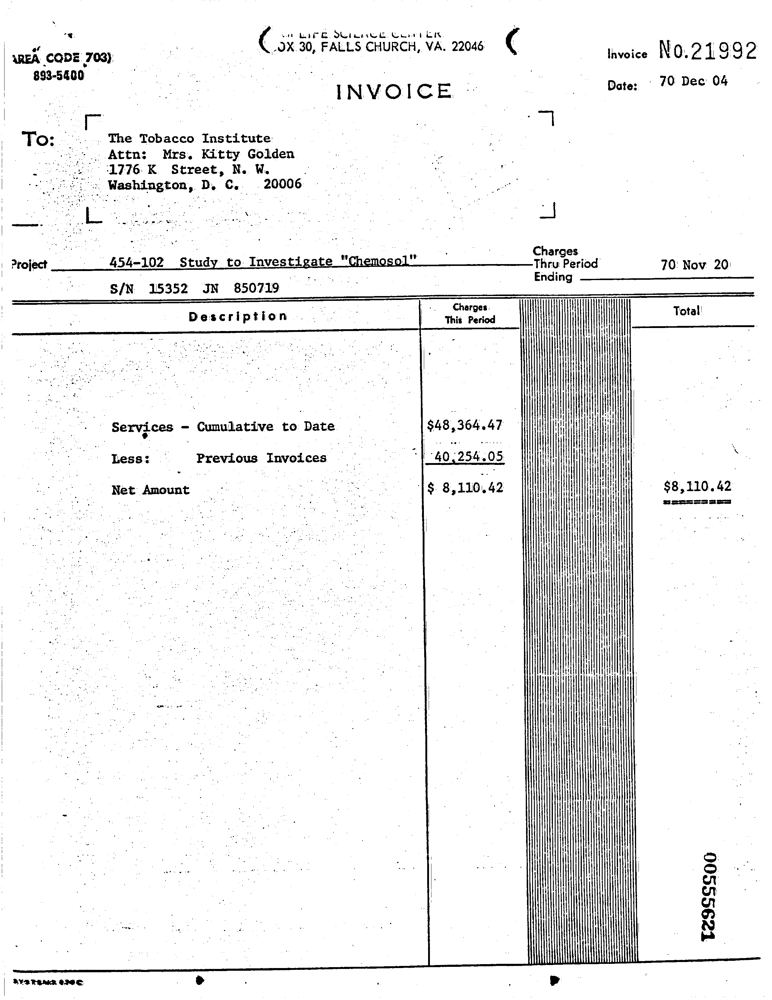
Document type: Invoice